Question: Can you provide the account number mentioned in the document?
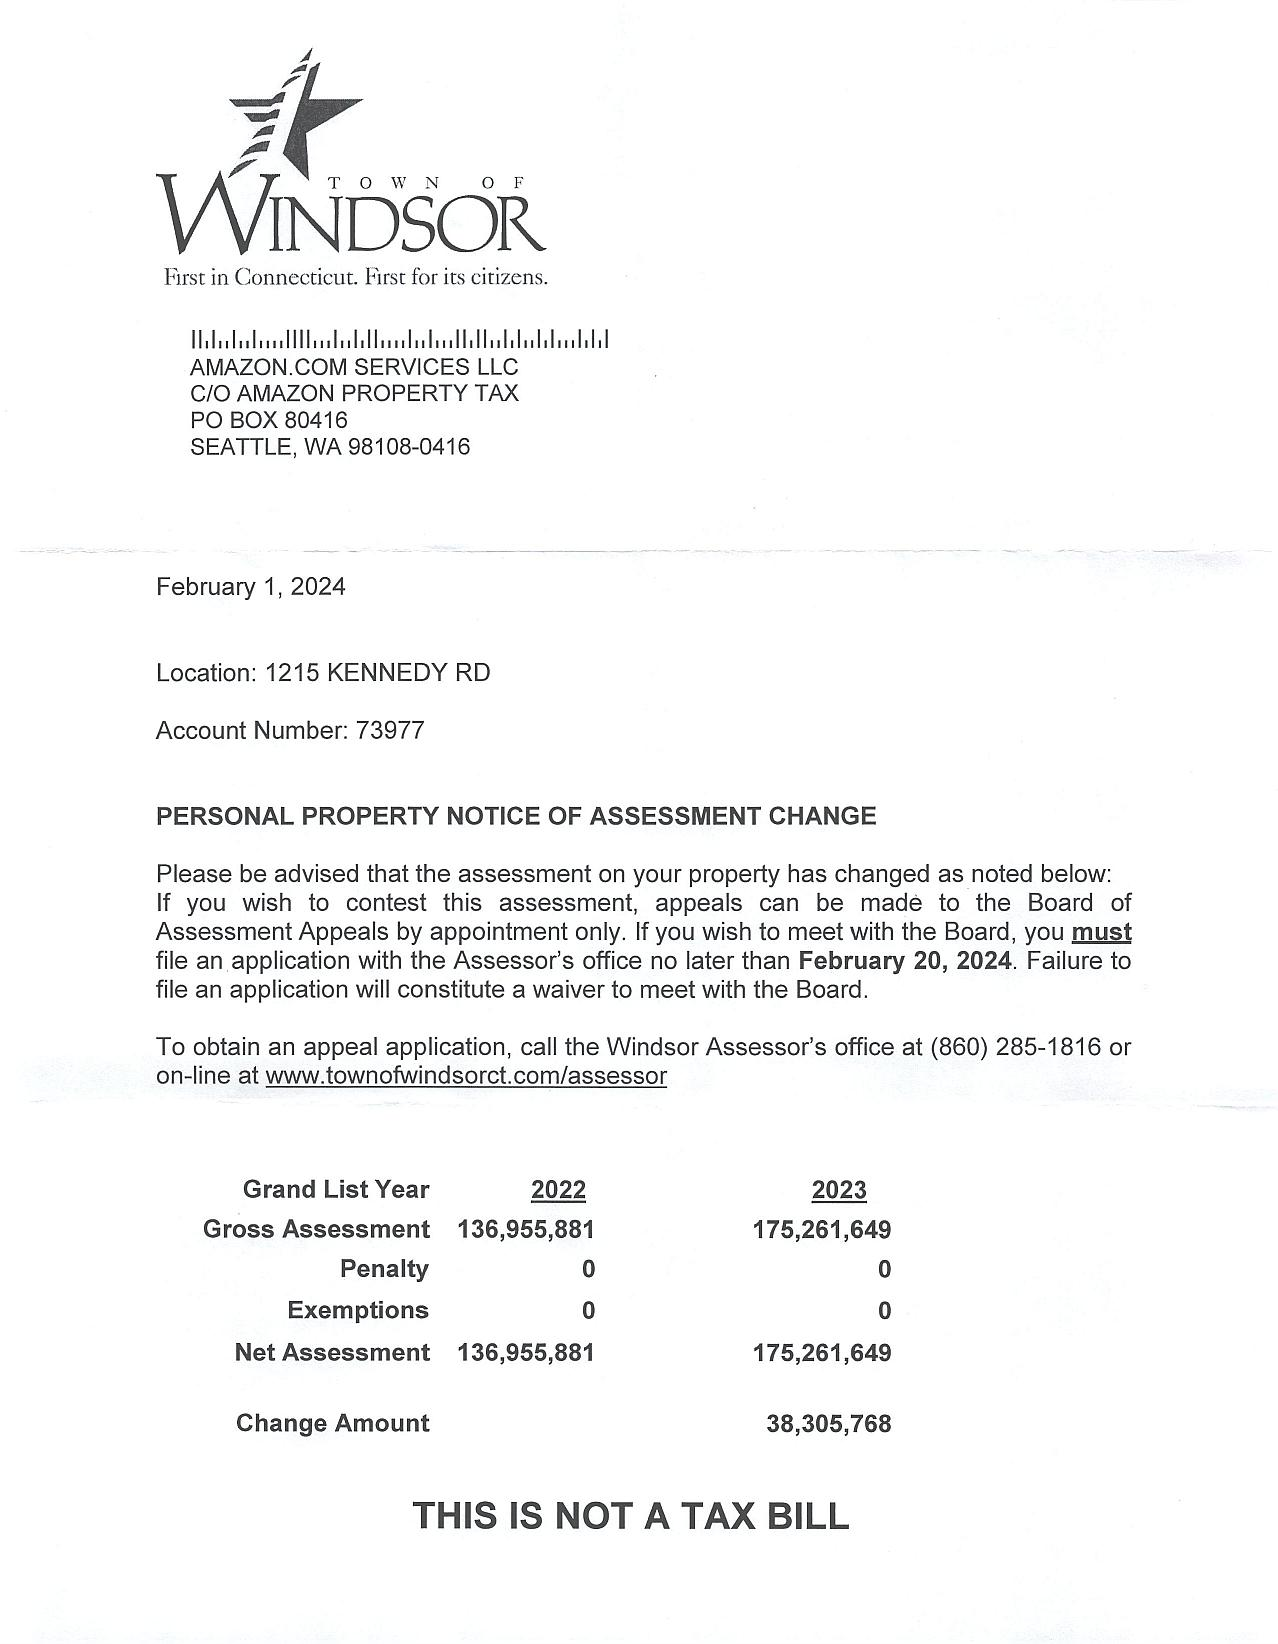
Answer: "73977"